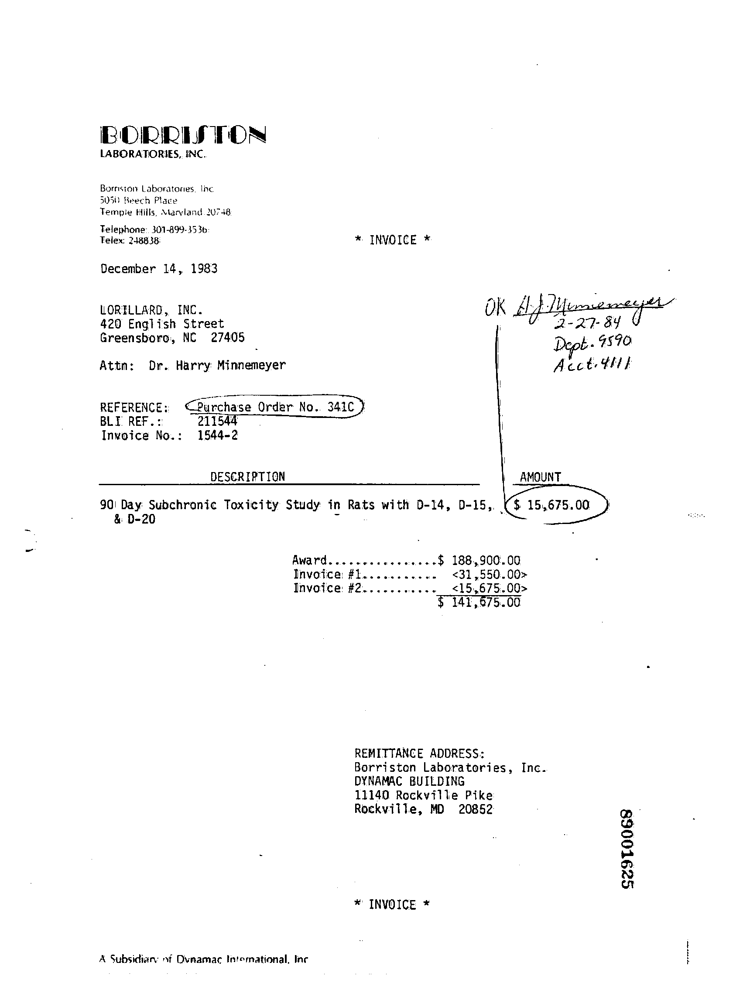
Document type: Invoice